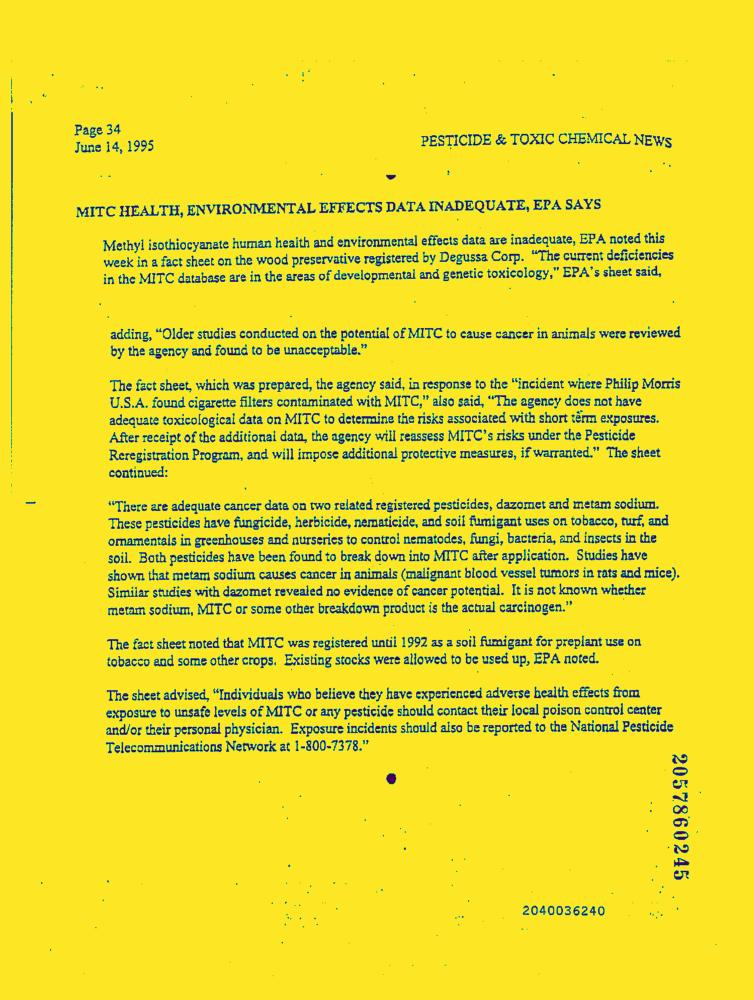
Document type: News-Article